Question: What type of tax is indicated in the document, personal property or real estate?
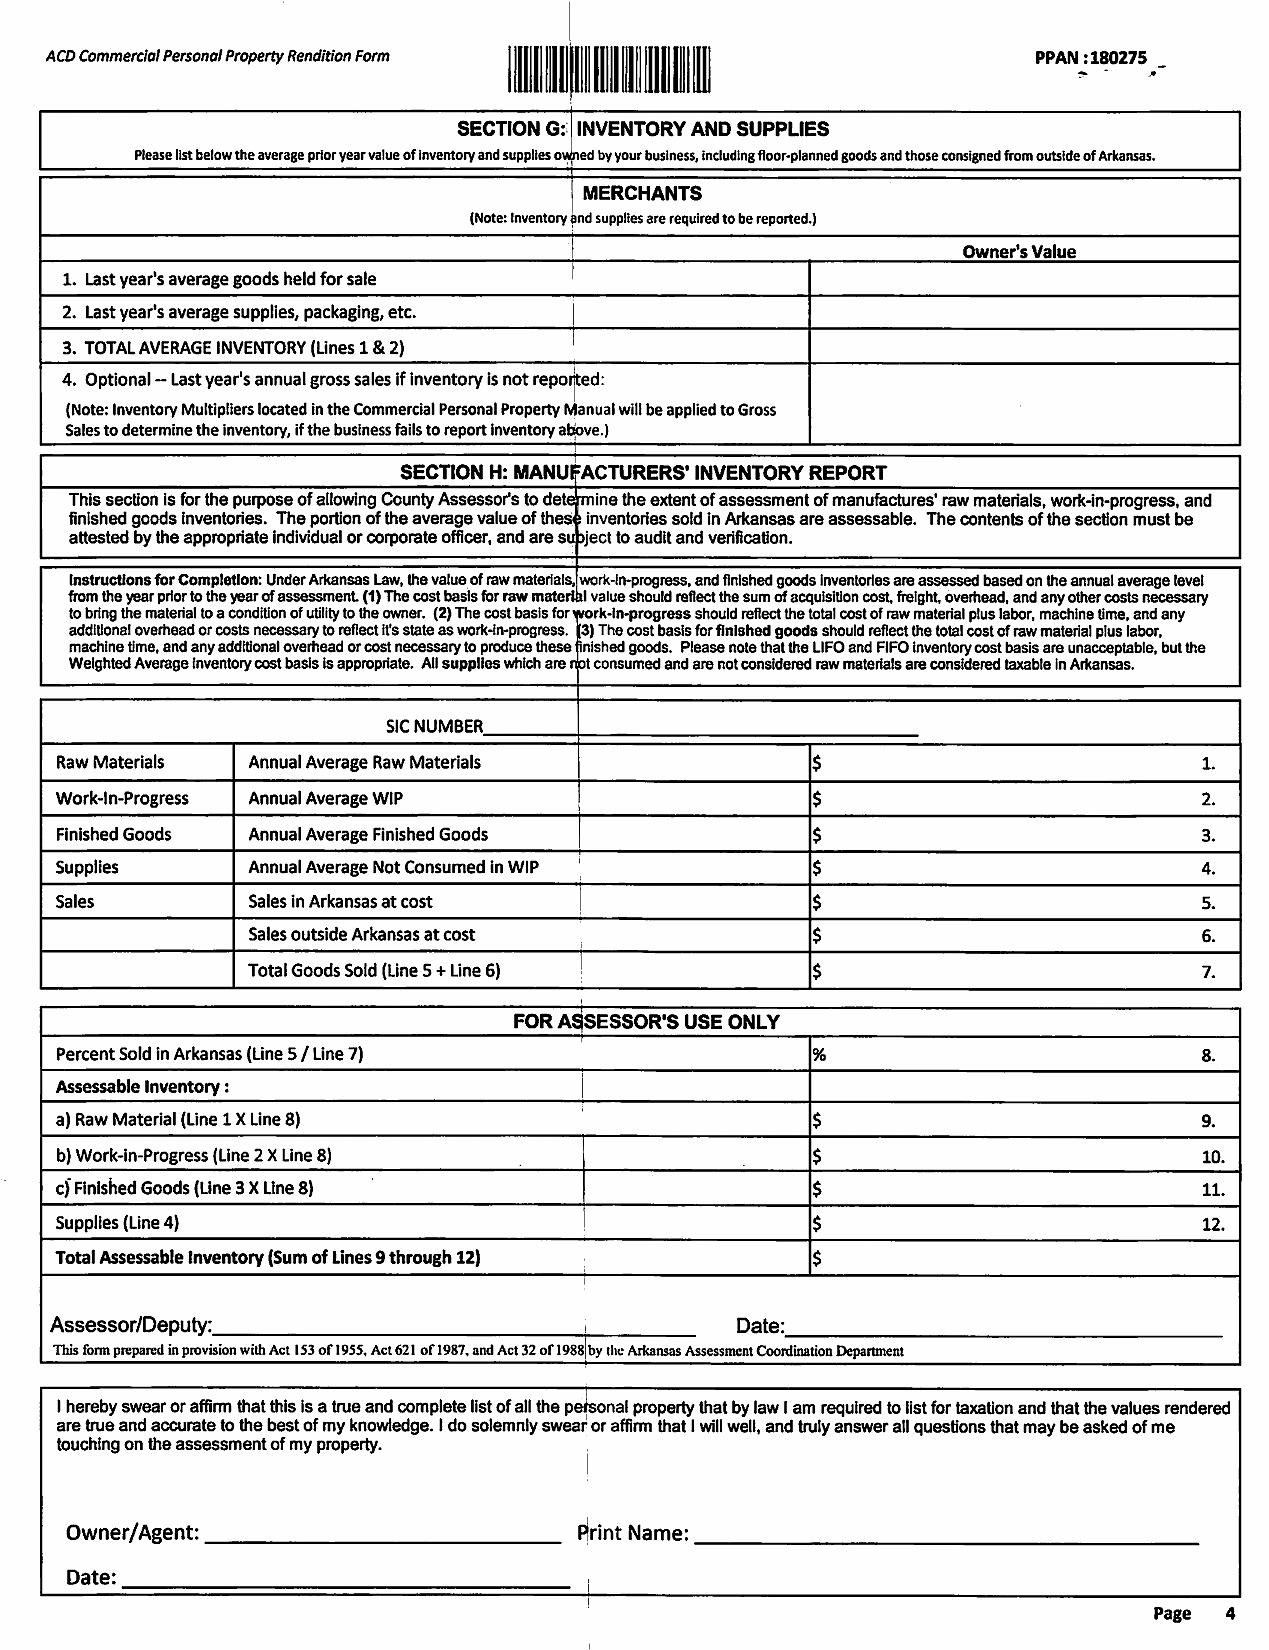
Answer: "Personal Property Tax"